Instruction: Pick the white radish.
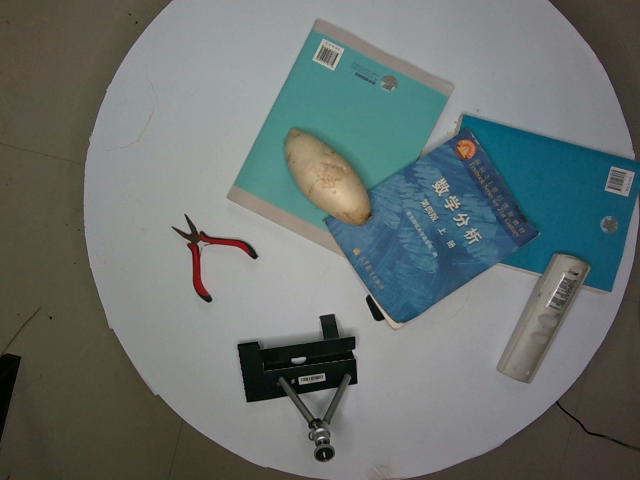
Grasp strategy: vertical